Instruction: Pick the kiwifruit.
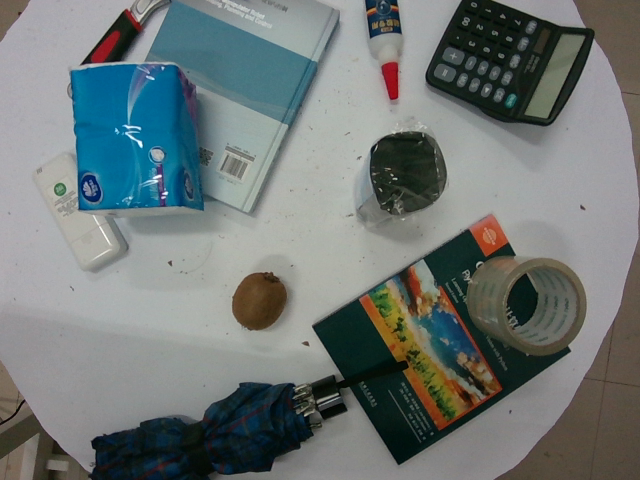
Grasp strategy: vertical